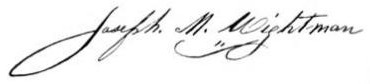
Signature of: joseph wightman